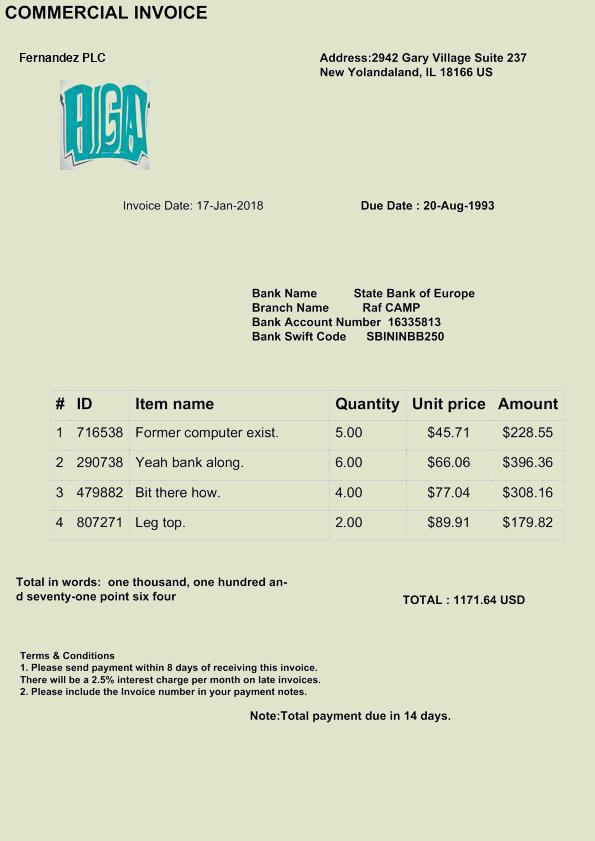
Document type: Invoice